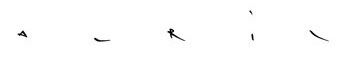
Signature of: françois avril